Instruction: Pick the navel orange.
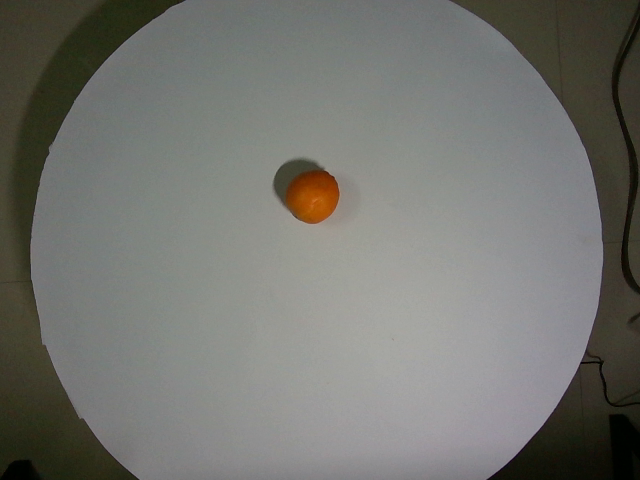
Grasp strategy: vertical